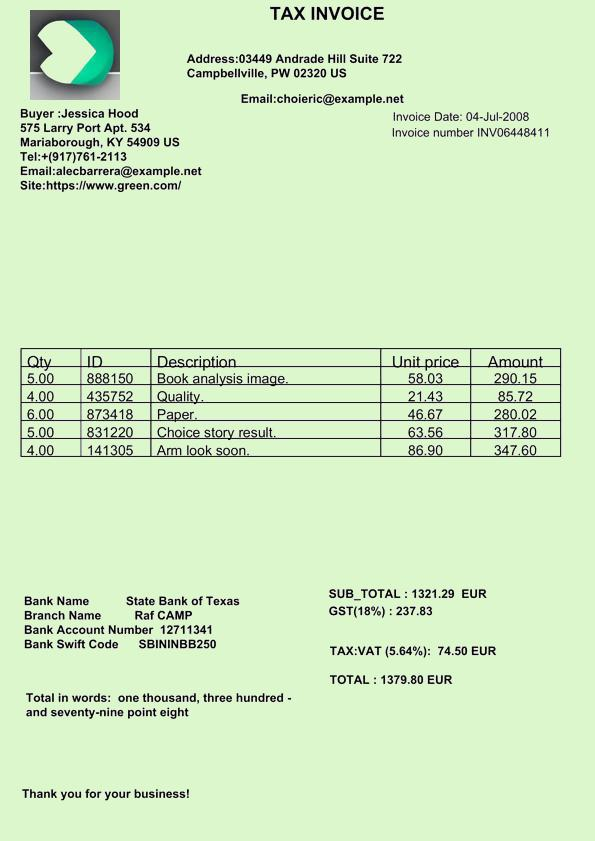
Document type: Invoice